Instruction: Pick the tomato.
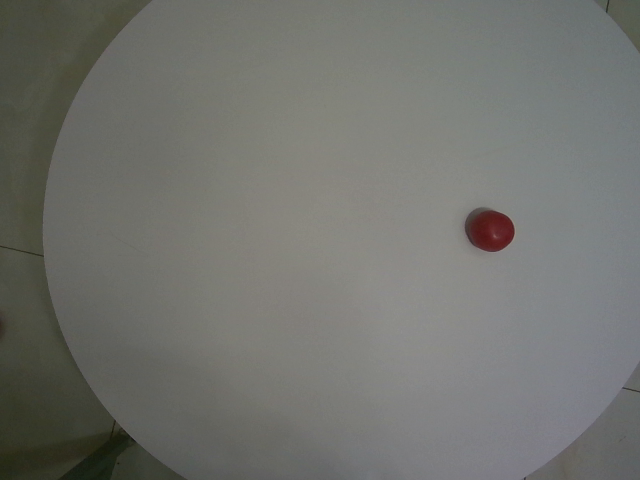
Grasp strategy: vertical